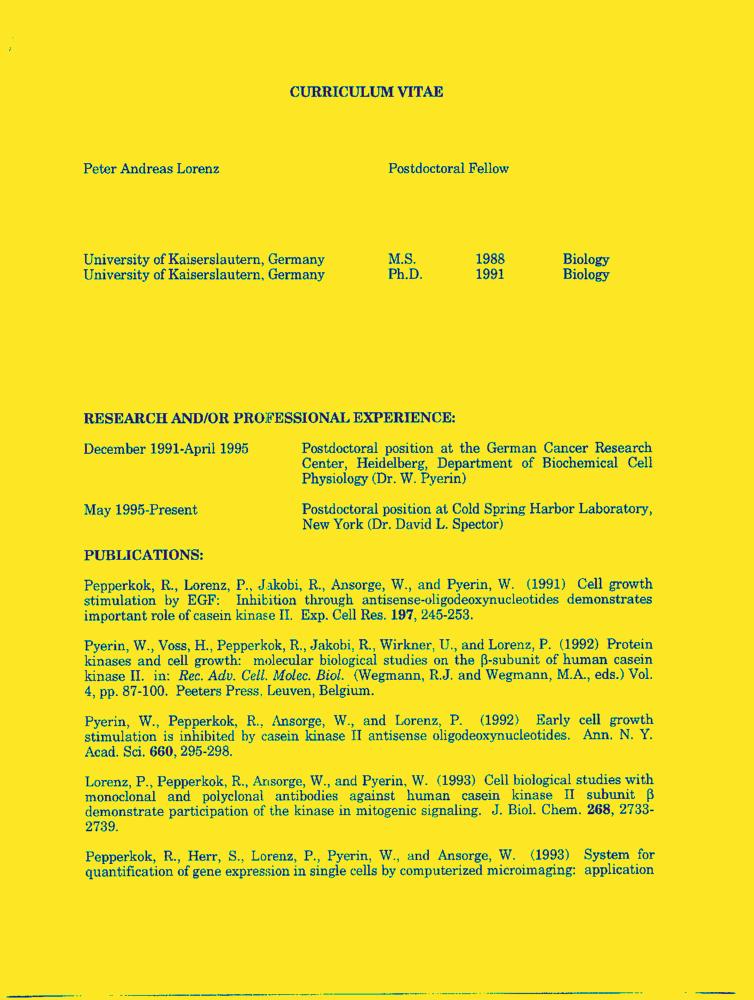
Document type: Resume-Doc